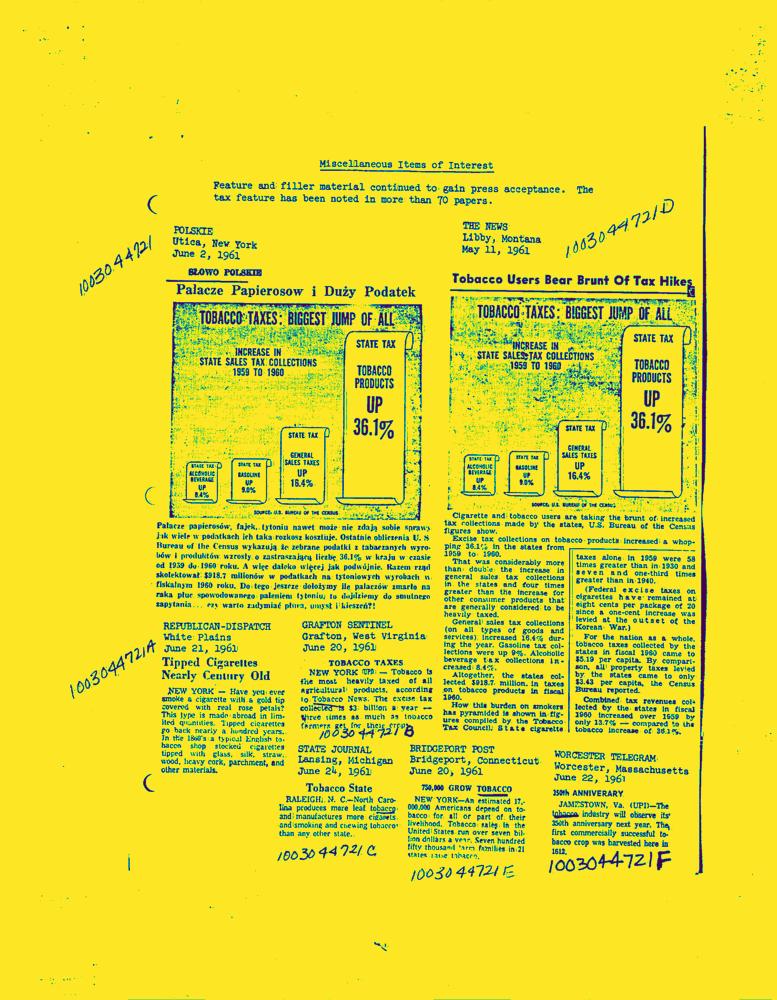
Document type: News-Article